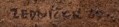
Signature of: františek zedníček